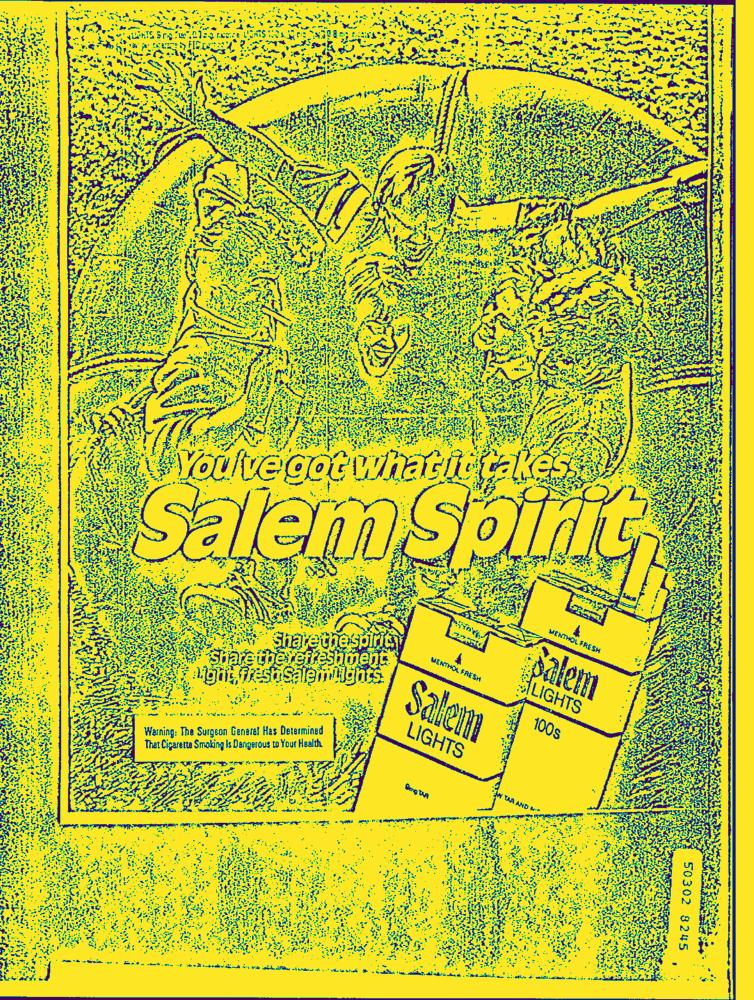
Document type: AD